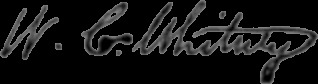
Signature of: william collins whitney